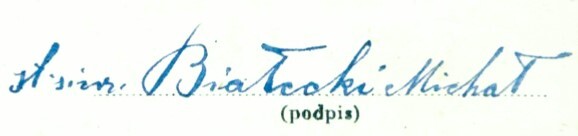
Signature of: michał białecki